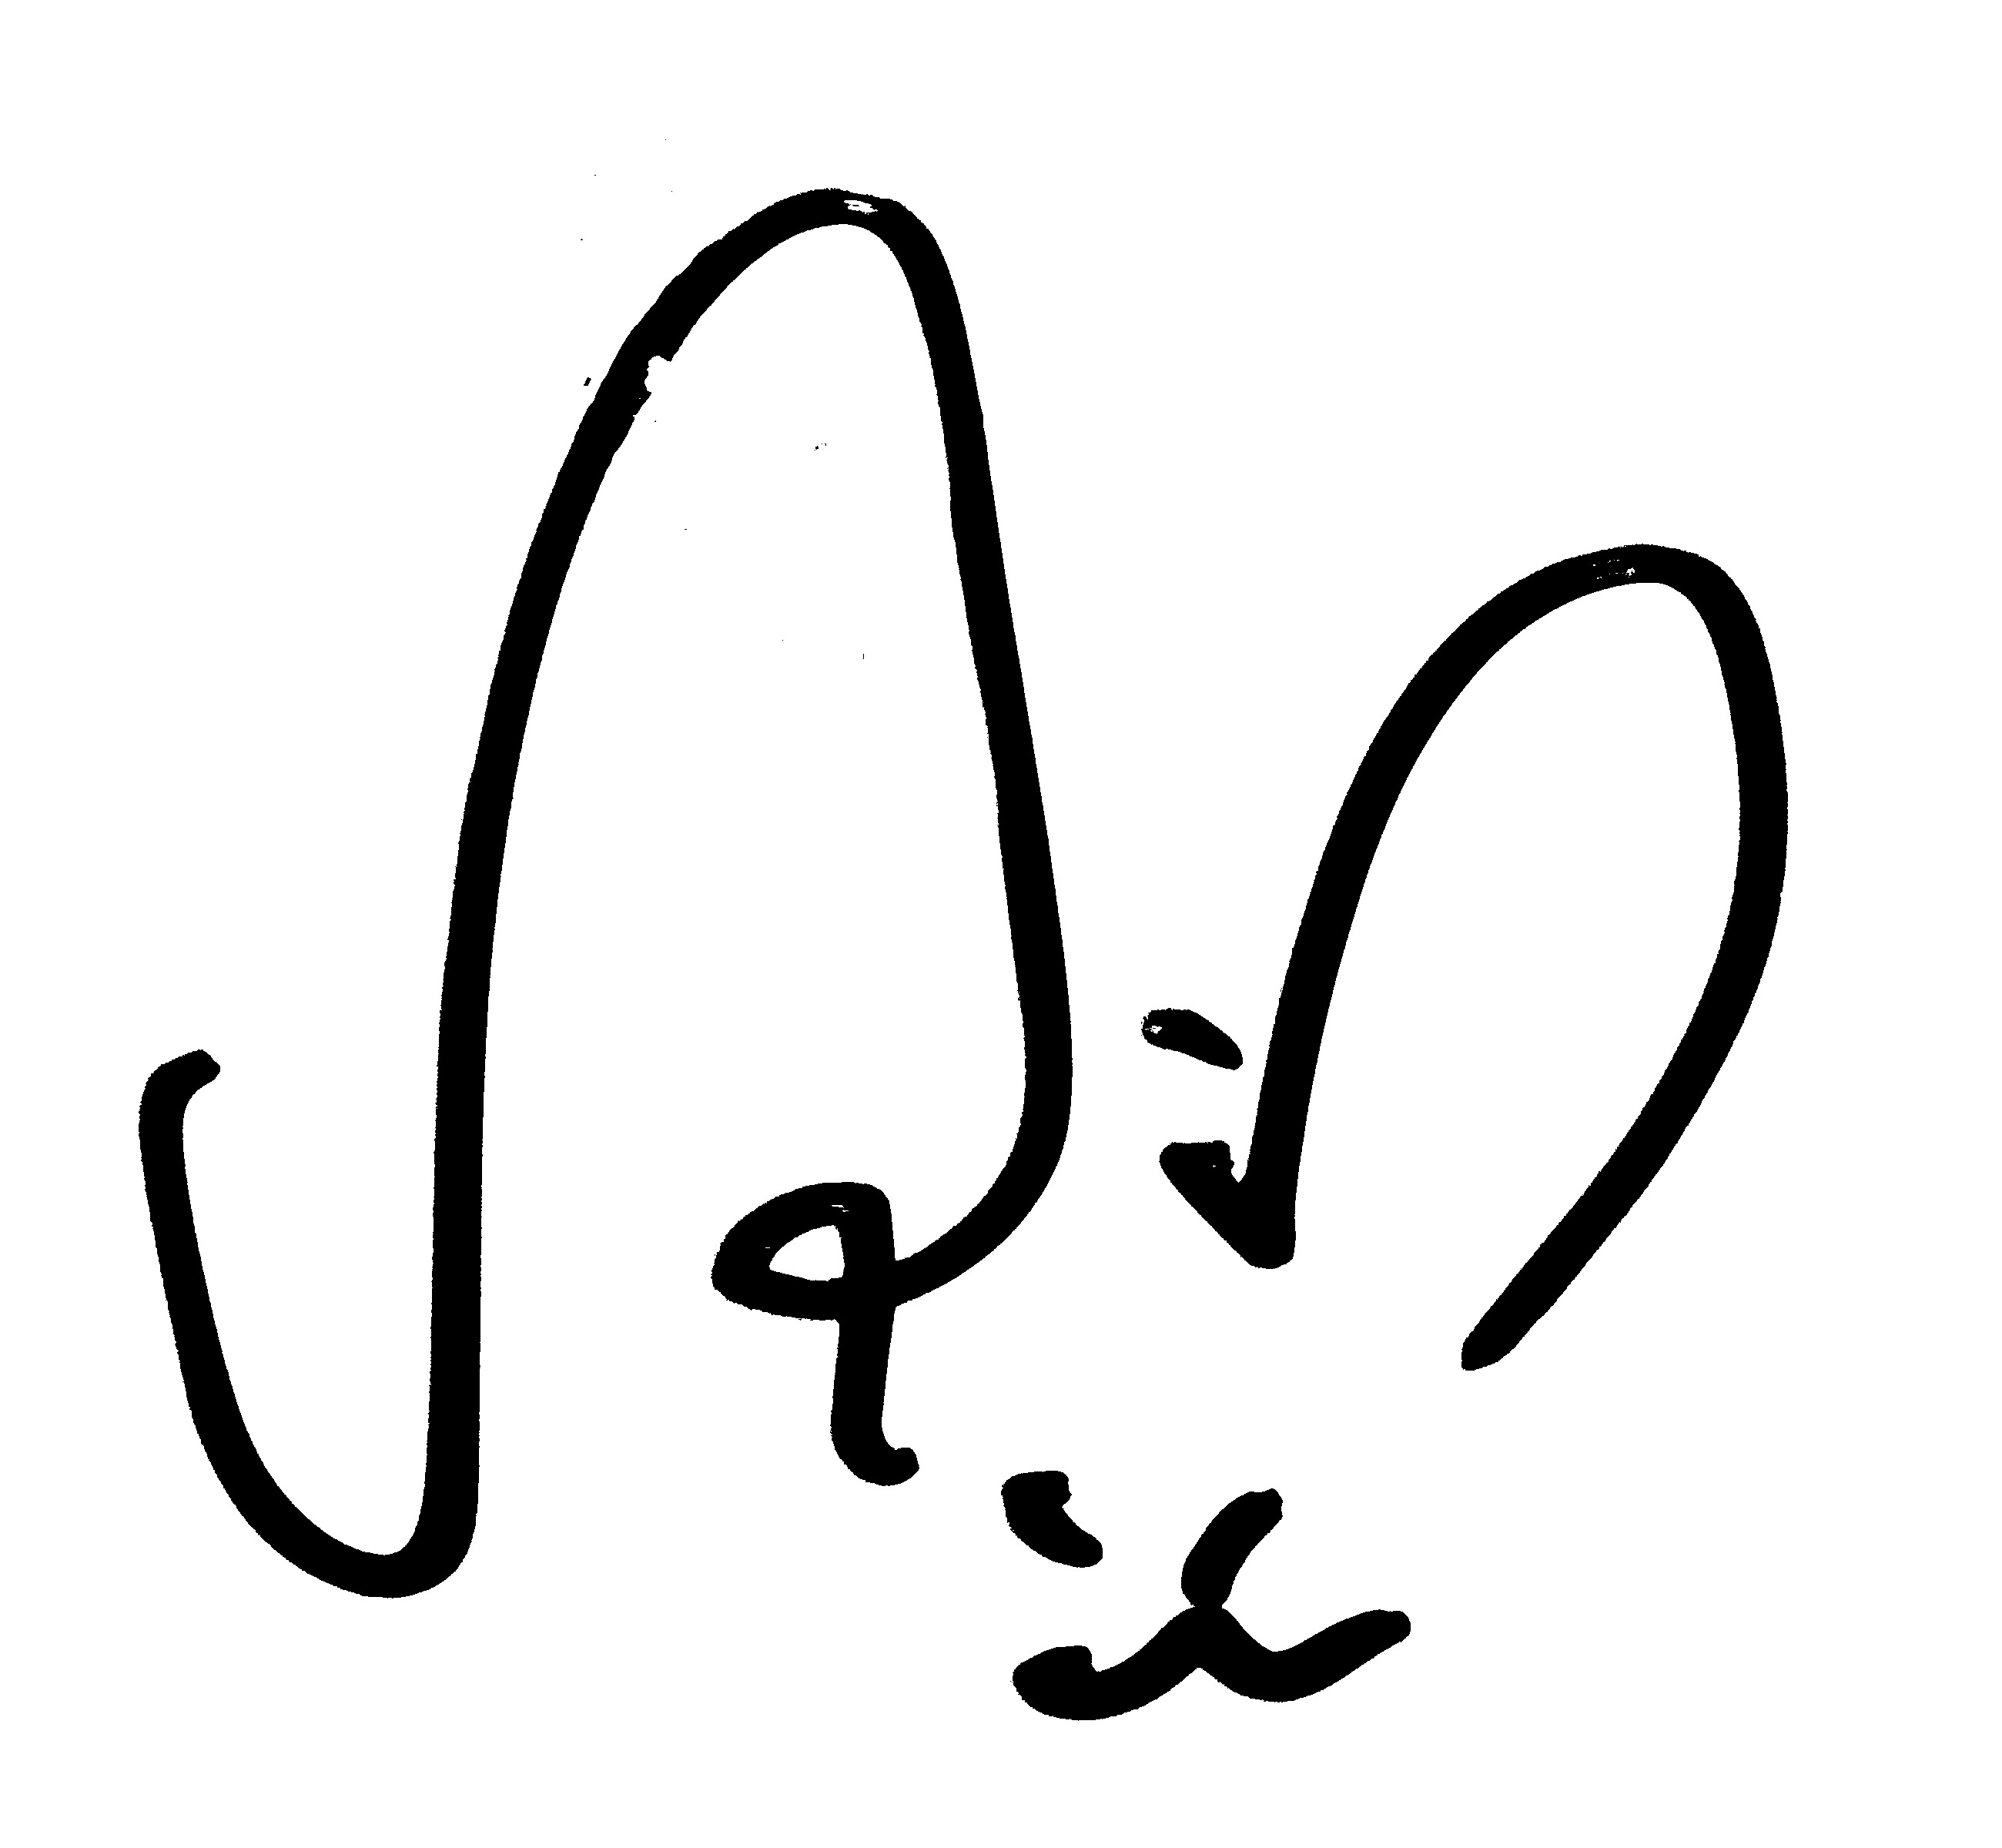
Signature of: yura kudō